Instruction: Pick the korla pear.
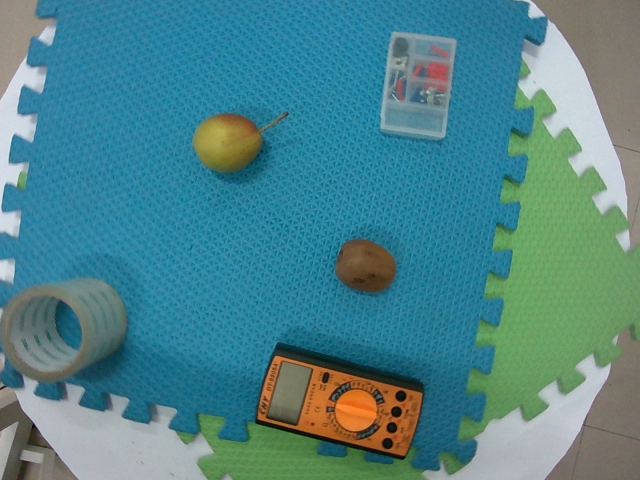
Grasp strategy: vertical